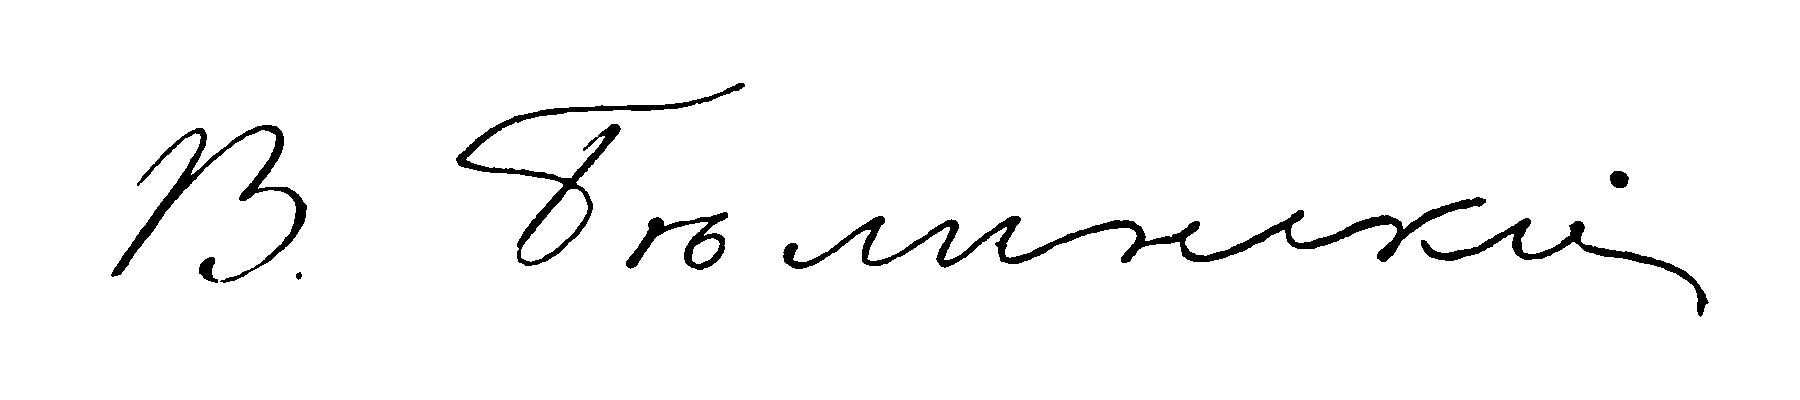
Signature of: vissarion belinsky